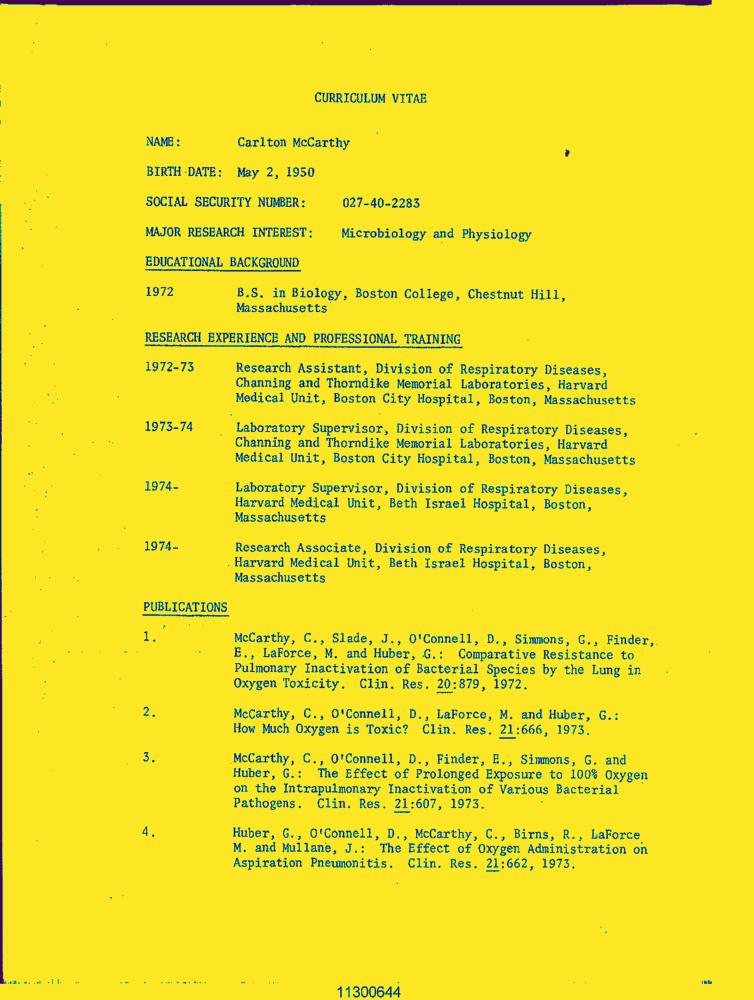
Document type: Resume-Doc